Question: What are the imaging findings?
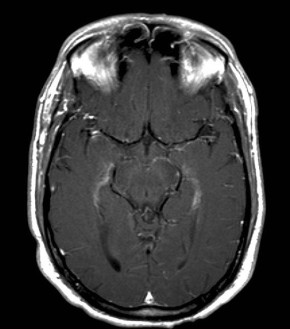
Answer: The imaging shows •  Lateral geniculate body - abnormal signal and enhancement
•  Additional periventricular lesions Enhancing lesion in the lateral geniculate body..